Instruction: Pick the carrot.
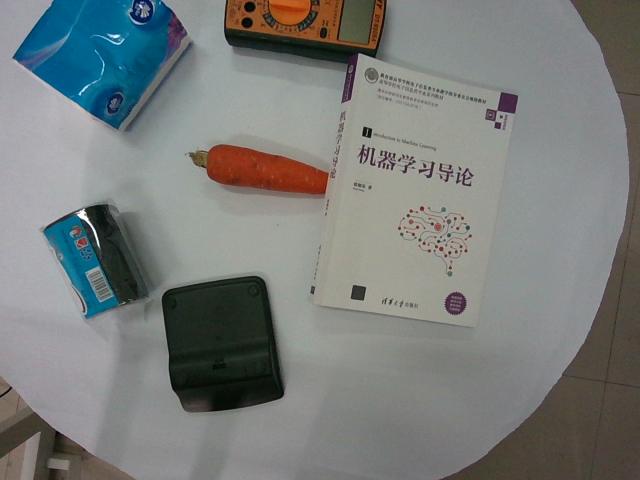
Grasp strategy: vertical